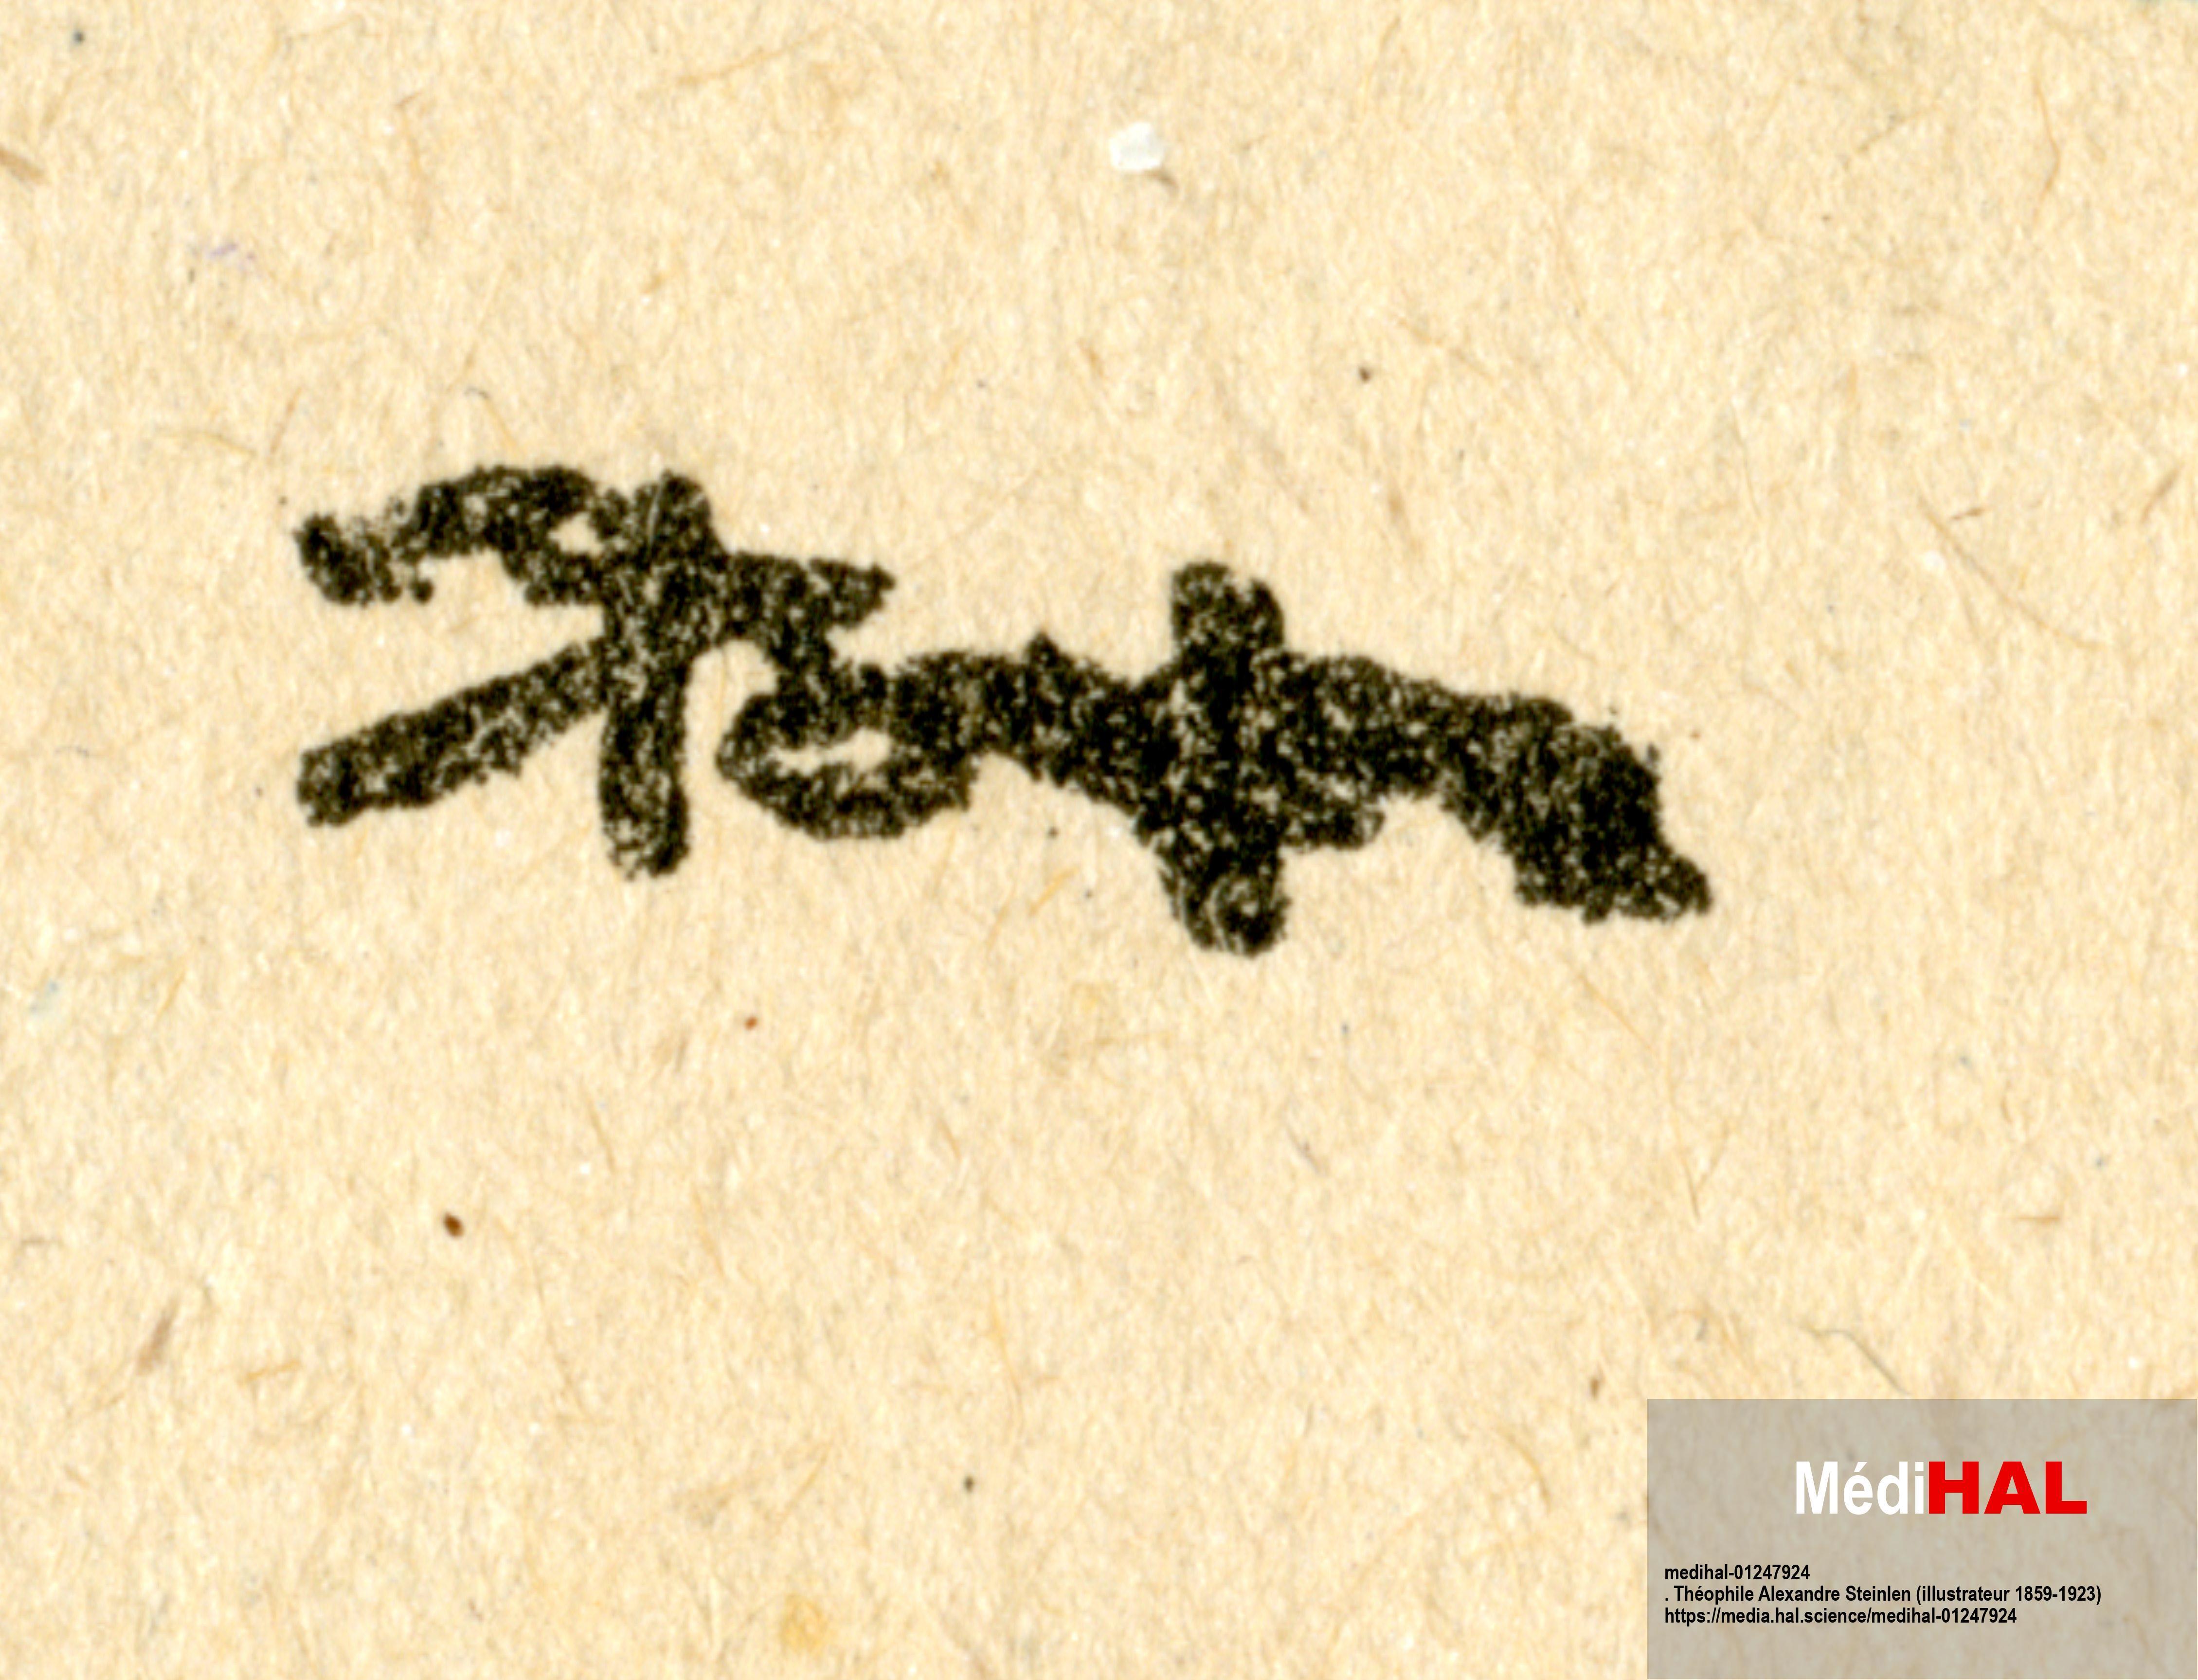
Signature of: théophile steinlen